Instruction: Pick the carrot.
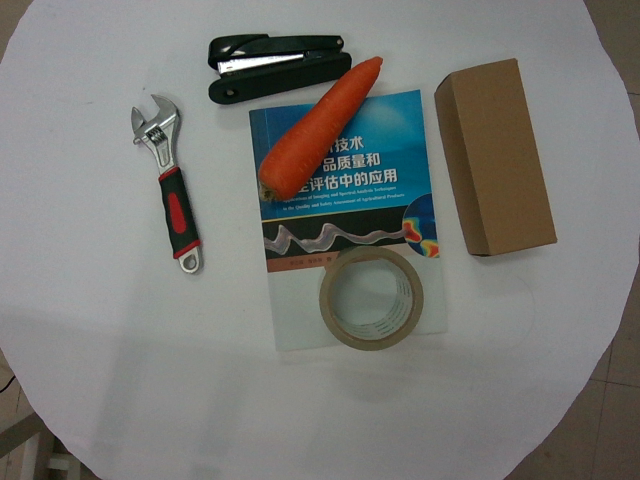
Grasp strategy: vertical